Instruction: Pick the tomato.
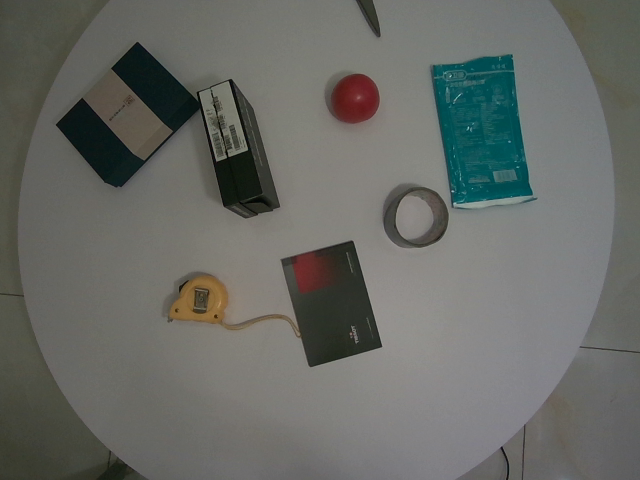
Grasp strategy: vertical